Question: Explain the disease:
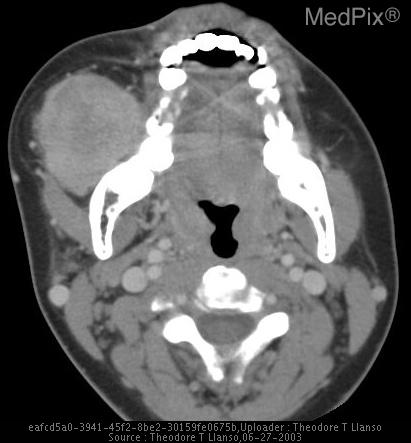
Answer: The disease is discussed as: Juvenile Nasopharyngeal Angiofibroma (JNA) is a beign, non-epithelial tumor that originates near the sphenopalatine foramen.  This causes widening at this foramen and can remodel the posterior maxillary sinus wall.  The tumor invades the pterygopalatine fossa and then generally deforms the posterior wall of the maxillary sinus.  This case is a bit unusual since the bone is destroyed rather than remodeled, a sign of longstanding or aggressive JNA.   This destruction causes detatchment of the pterygoid plate from the body of the sphenoid bone.  Once the tumor gains access to the pterygopalatine fossa, it can then extend via the inferior and superior orbital fissure, into the orbit and from there into the middle cranial fossa via the supraorbital foramen.